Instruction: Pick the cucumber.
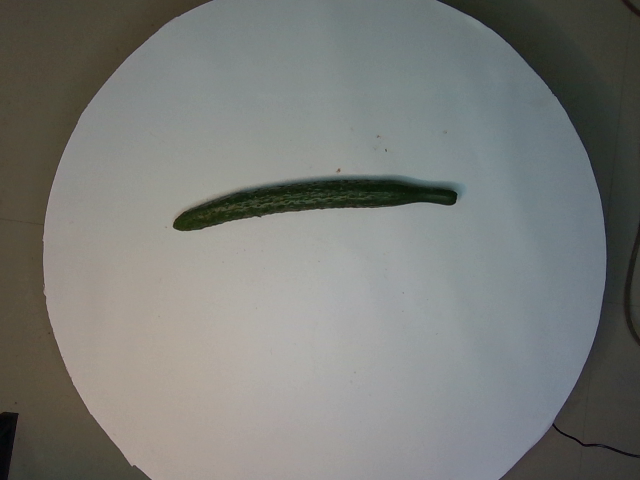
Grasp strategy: vertical